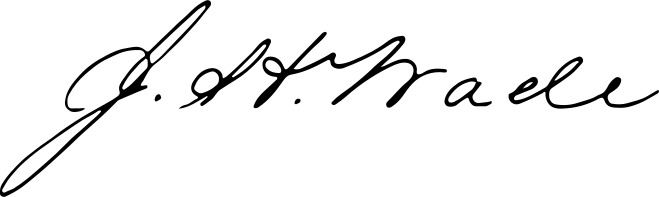
Signature of: jeptha wade